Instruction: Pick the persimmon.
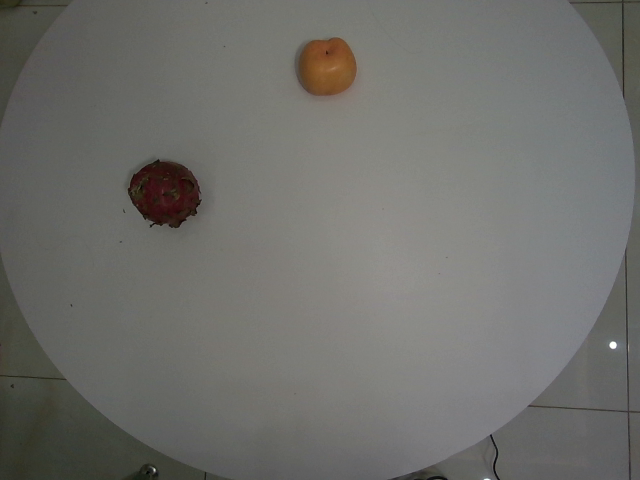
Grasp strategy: vertical